Question: What is the main concern?
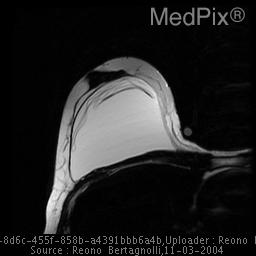
Answer: The findings suggest Ultrasound findings-  classic linguini sign consisting of hyperechoic linear objects coursing through the implant.  Hyperechoic shadowing of all structures, typical of silicon infiltrating into tissues surrounding the implant capsule.

MRI-  Linguini sign with high signal on h20 saturation in the soft tissue surrounding the implant.. Multiple ultrasound and MRI images demonstrating the classic linquini sign, and extravasation of silicone into the surrounding tissues.. The patient might have a history of 55 Y/O female with bilateral silicone iplants.  Has right breast mass to 3-4o'clock.